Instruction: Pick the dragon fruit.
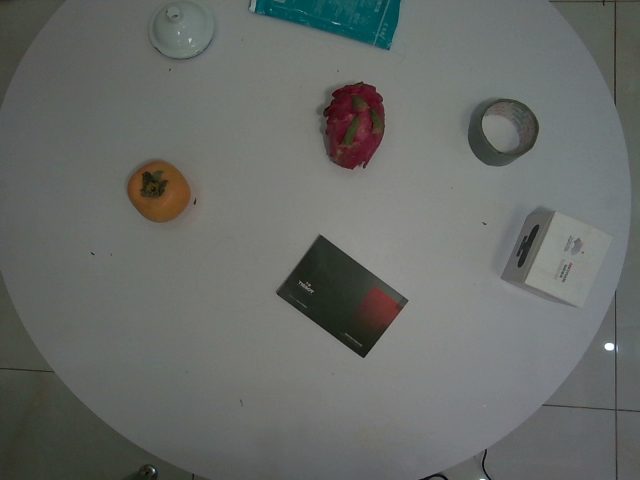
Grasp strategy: vertical